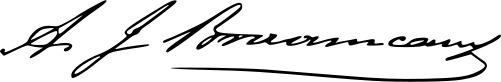
Signature of: anselmo josé braamcamp